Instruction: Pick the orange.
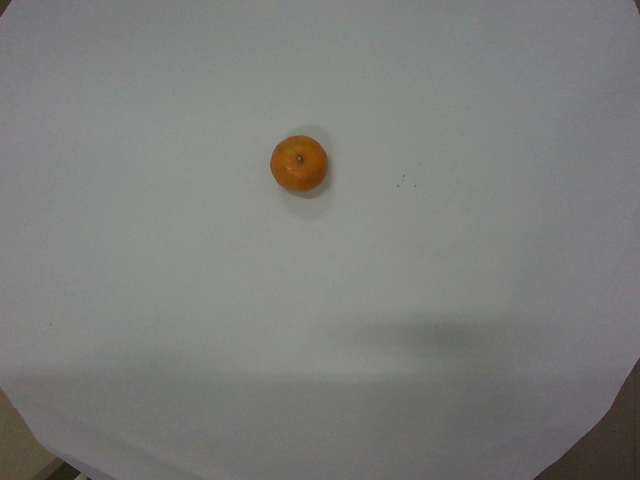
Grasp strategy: vertical